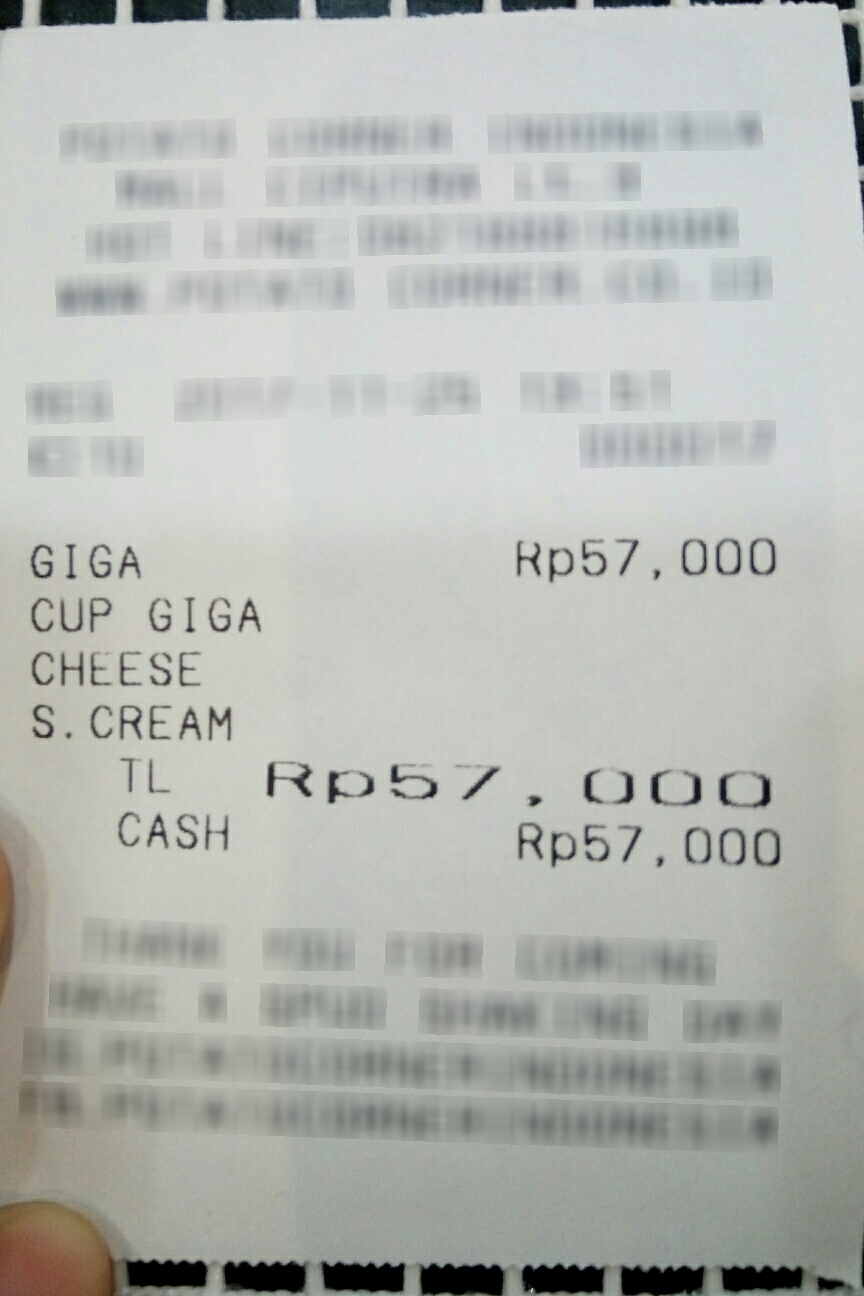
Number of items: 3
Total: Rp 57,0000
OCR text regions:
text: GIGA
text: Rp 57,000
text: CUP
text: GIGA
text: CHEESE
text: S. CREAM
text: TL
text: Rp 57,0000
text: CASH
text: Rp 57,000